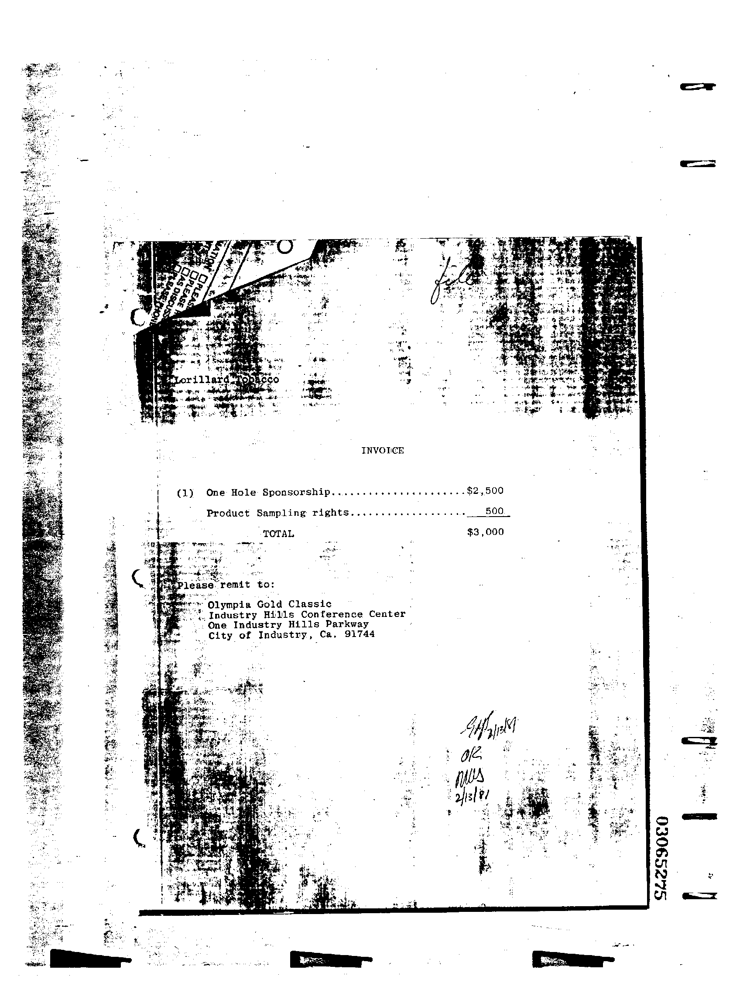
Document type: Invoice